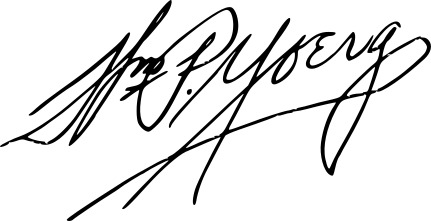
Signature of: william p yoerg